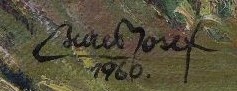
Signature of: josef bureš